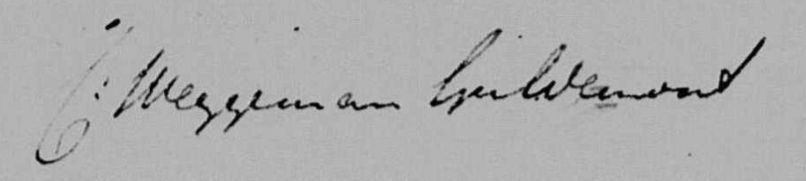
Signature of: cornelis weggeman guldemont